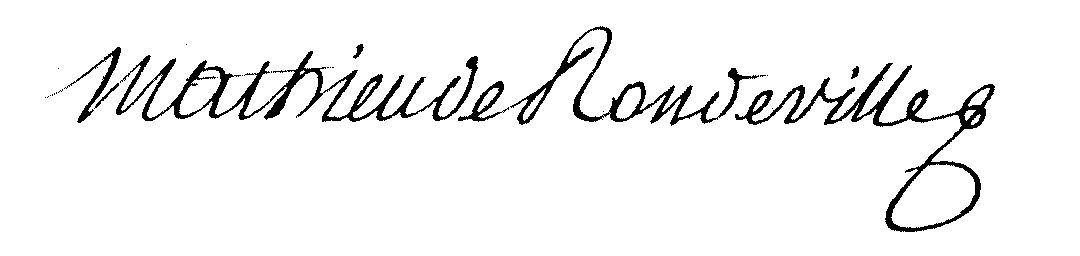
Signature of: françois mathieu de rondeville